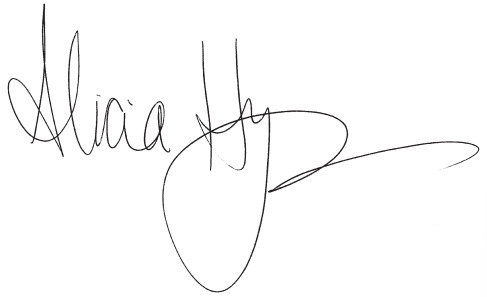
Signature of: alicia hyndman